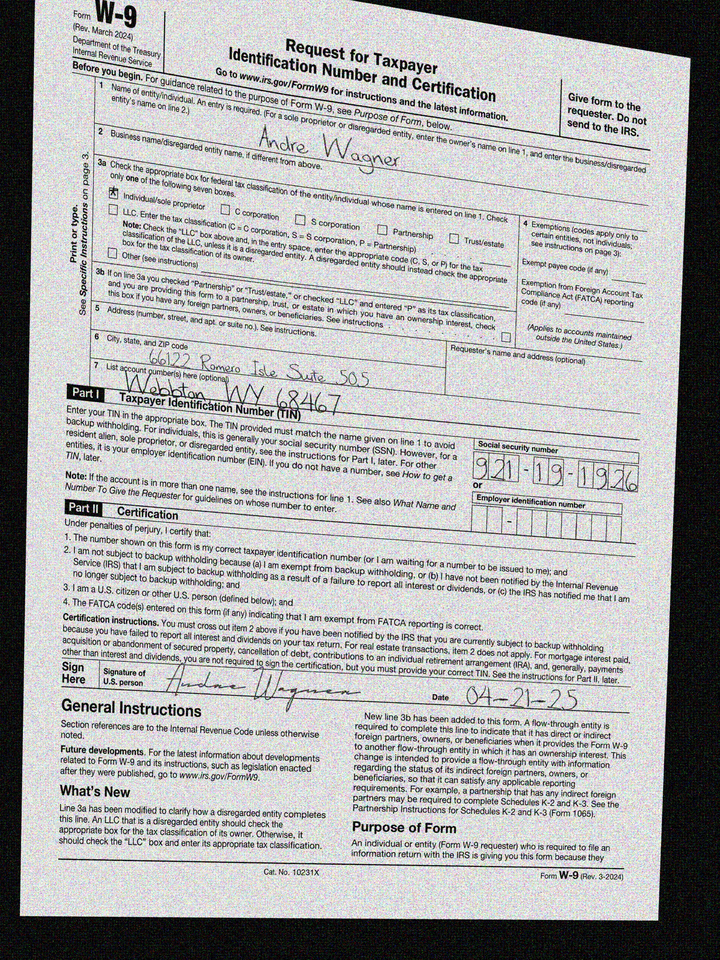
adr1: 66122 Romero Isle Suite 505
adr2: Webbton, WY 68467
cbx: yes
ssn: 921191926
enm: Andre Wagner
sdt: 04-21-25